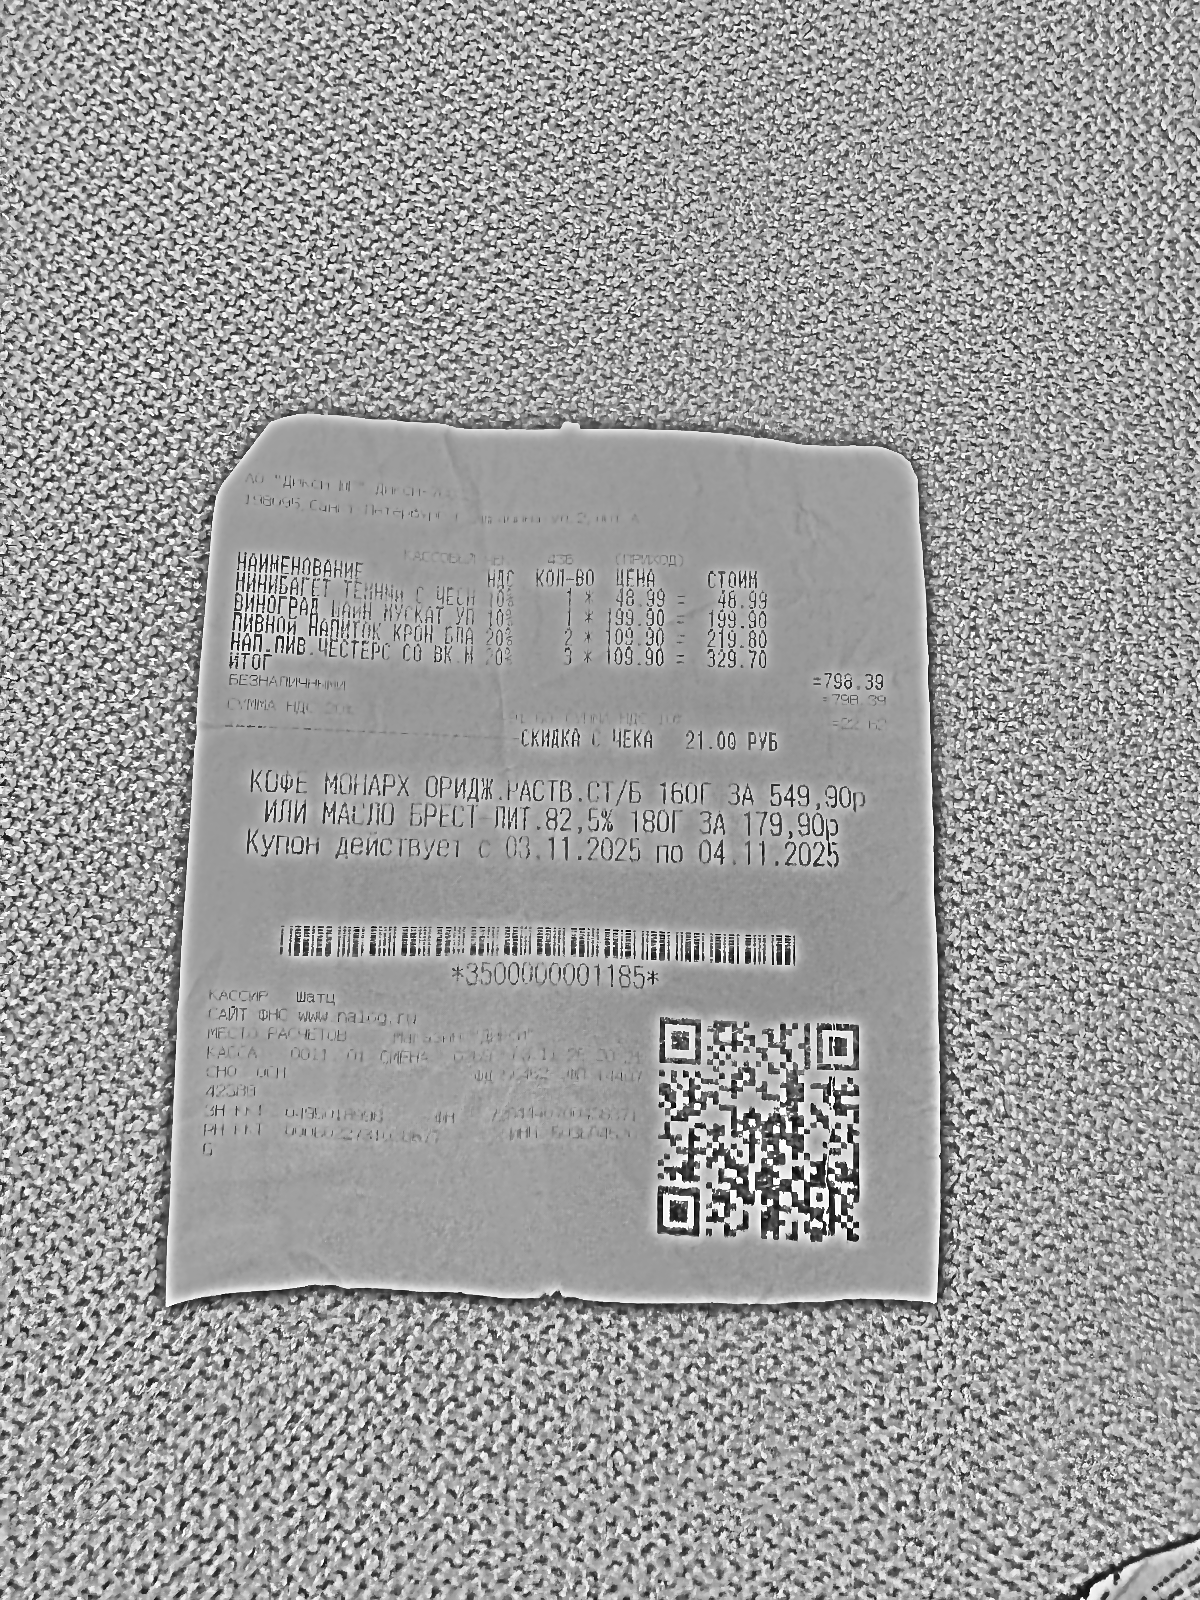
Продавец: AO "Дикси Юг" Дикси
ИНН: 5036045205
Дата: 03.11.2025
Товары: МИНИБАГЕТ ТЕМНЫЙ С ЧЕСН; ВИНОГРАД ШАЙН МУСКАТ УП; ПРИВНОЙ НАПИТОК КРОН БЛА; НАП.ПИВ.ЧЕСТЕРС СО ВК.М
Количество: 1; 1; 2; 3
Цена: 48.99; 199.90; 109.90; 109.90
Сумма: 48.99; 199.90; 219.80; 329.70
Итого: 798.39